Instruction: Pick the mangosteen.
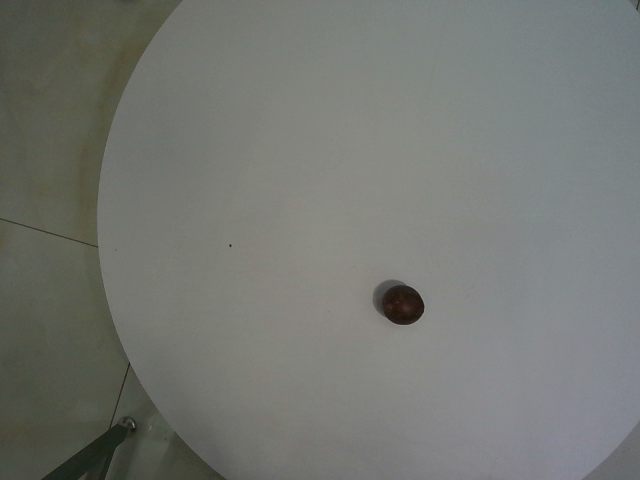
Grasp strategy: vertical